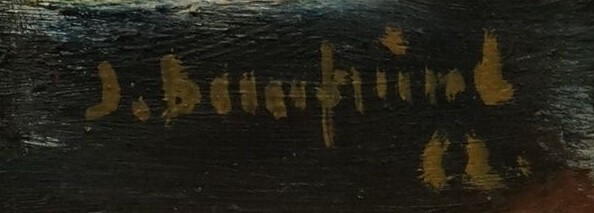
Signature of: jacob bornfriend